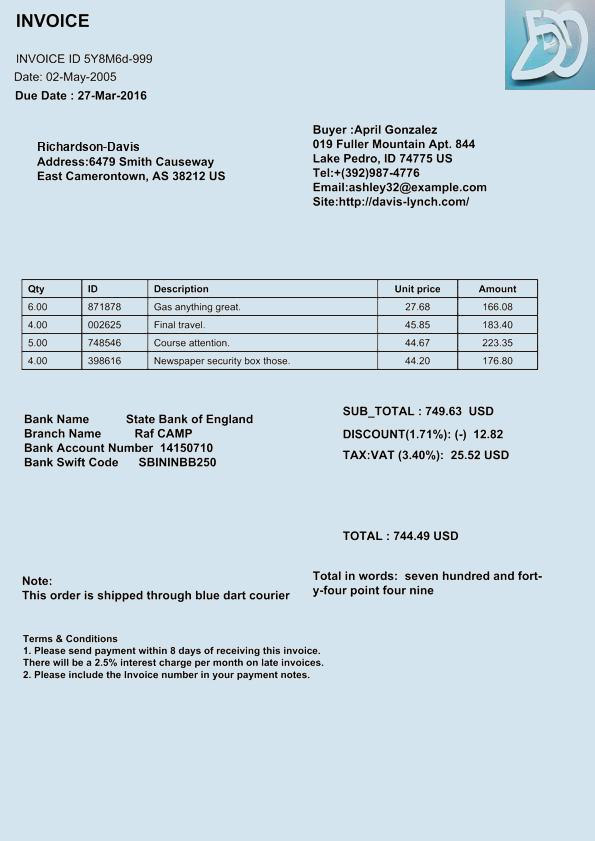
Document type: Invoice